Question: How is the history relevant to the case?
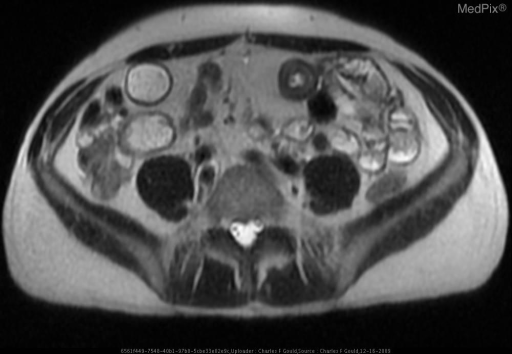
Answer: The patient's history of 54 year-old male with recurrent abdominal pain and diarrhea. is key in understanding the case.